Question: What is the potential diagnosis?
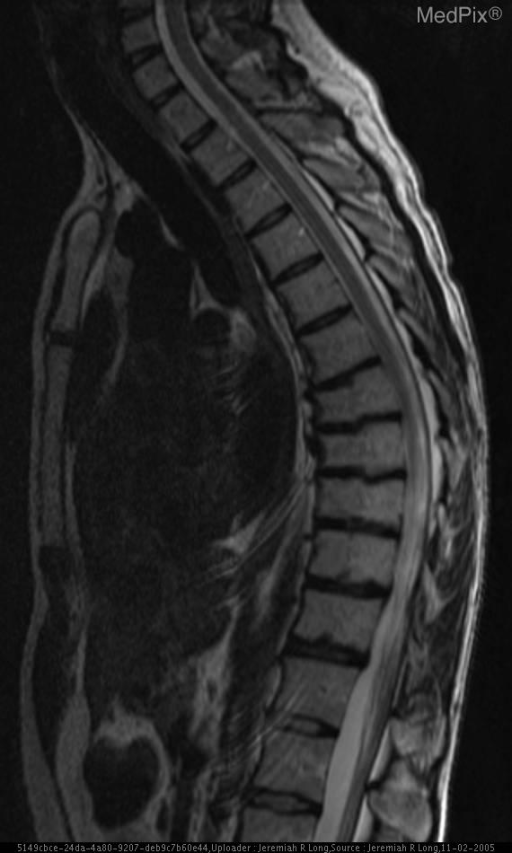
Answer: The possible diagnosis includes Scheuermann kyphosis, insufficiency fractures, and pathologic fractures..